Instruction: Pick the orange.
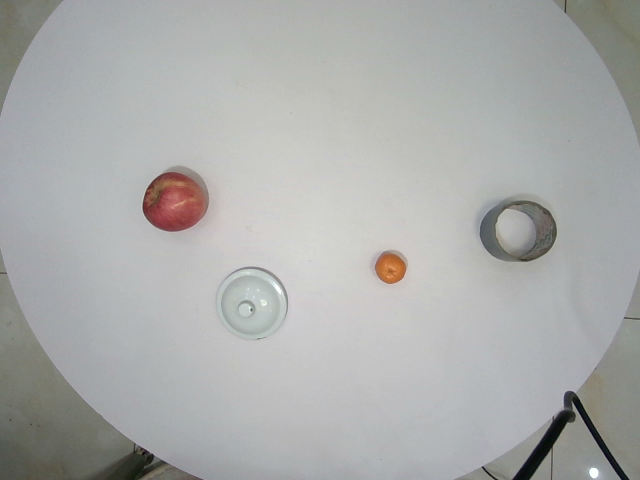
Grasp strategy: vertical